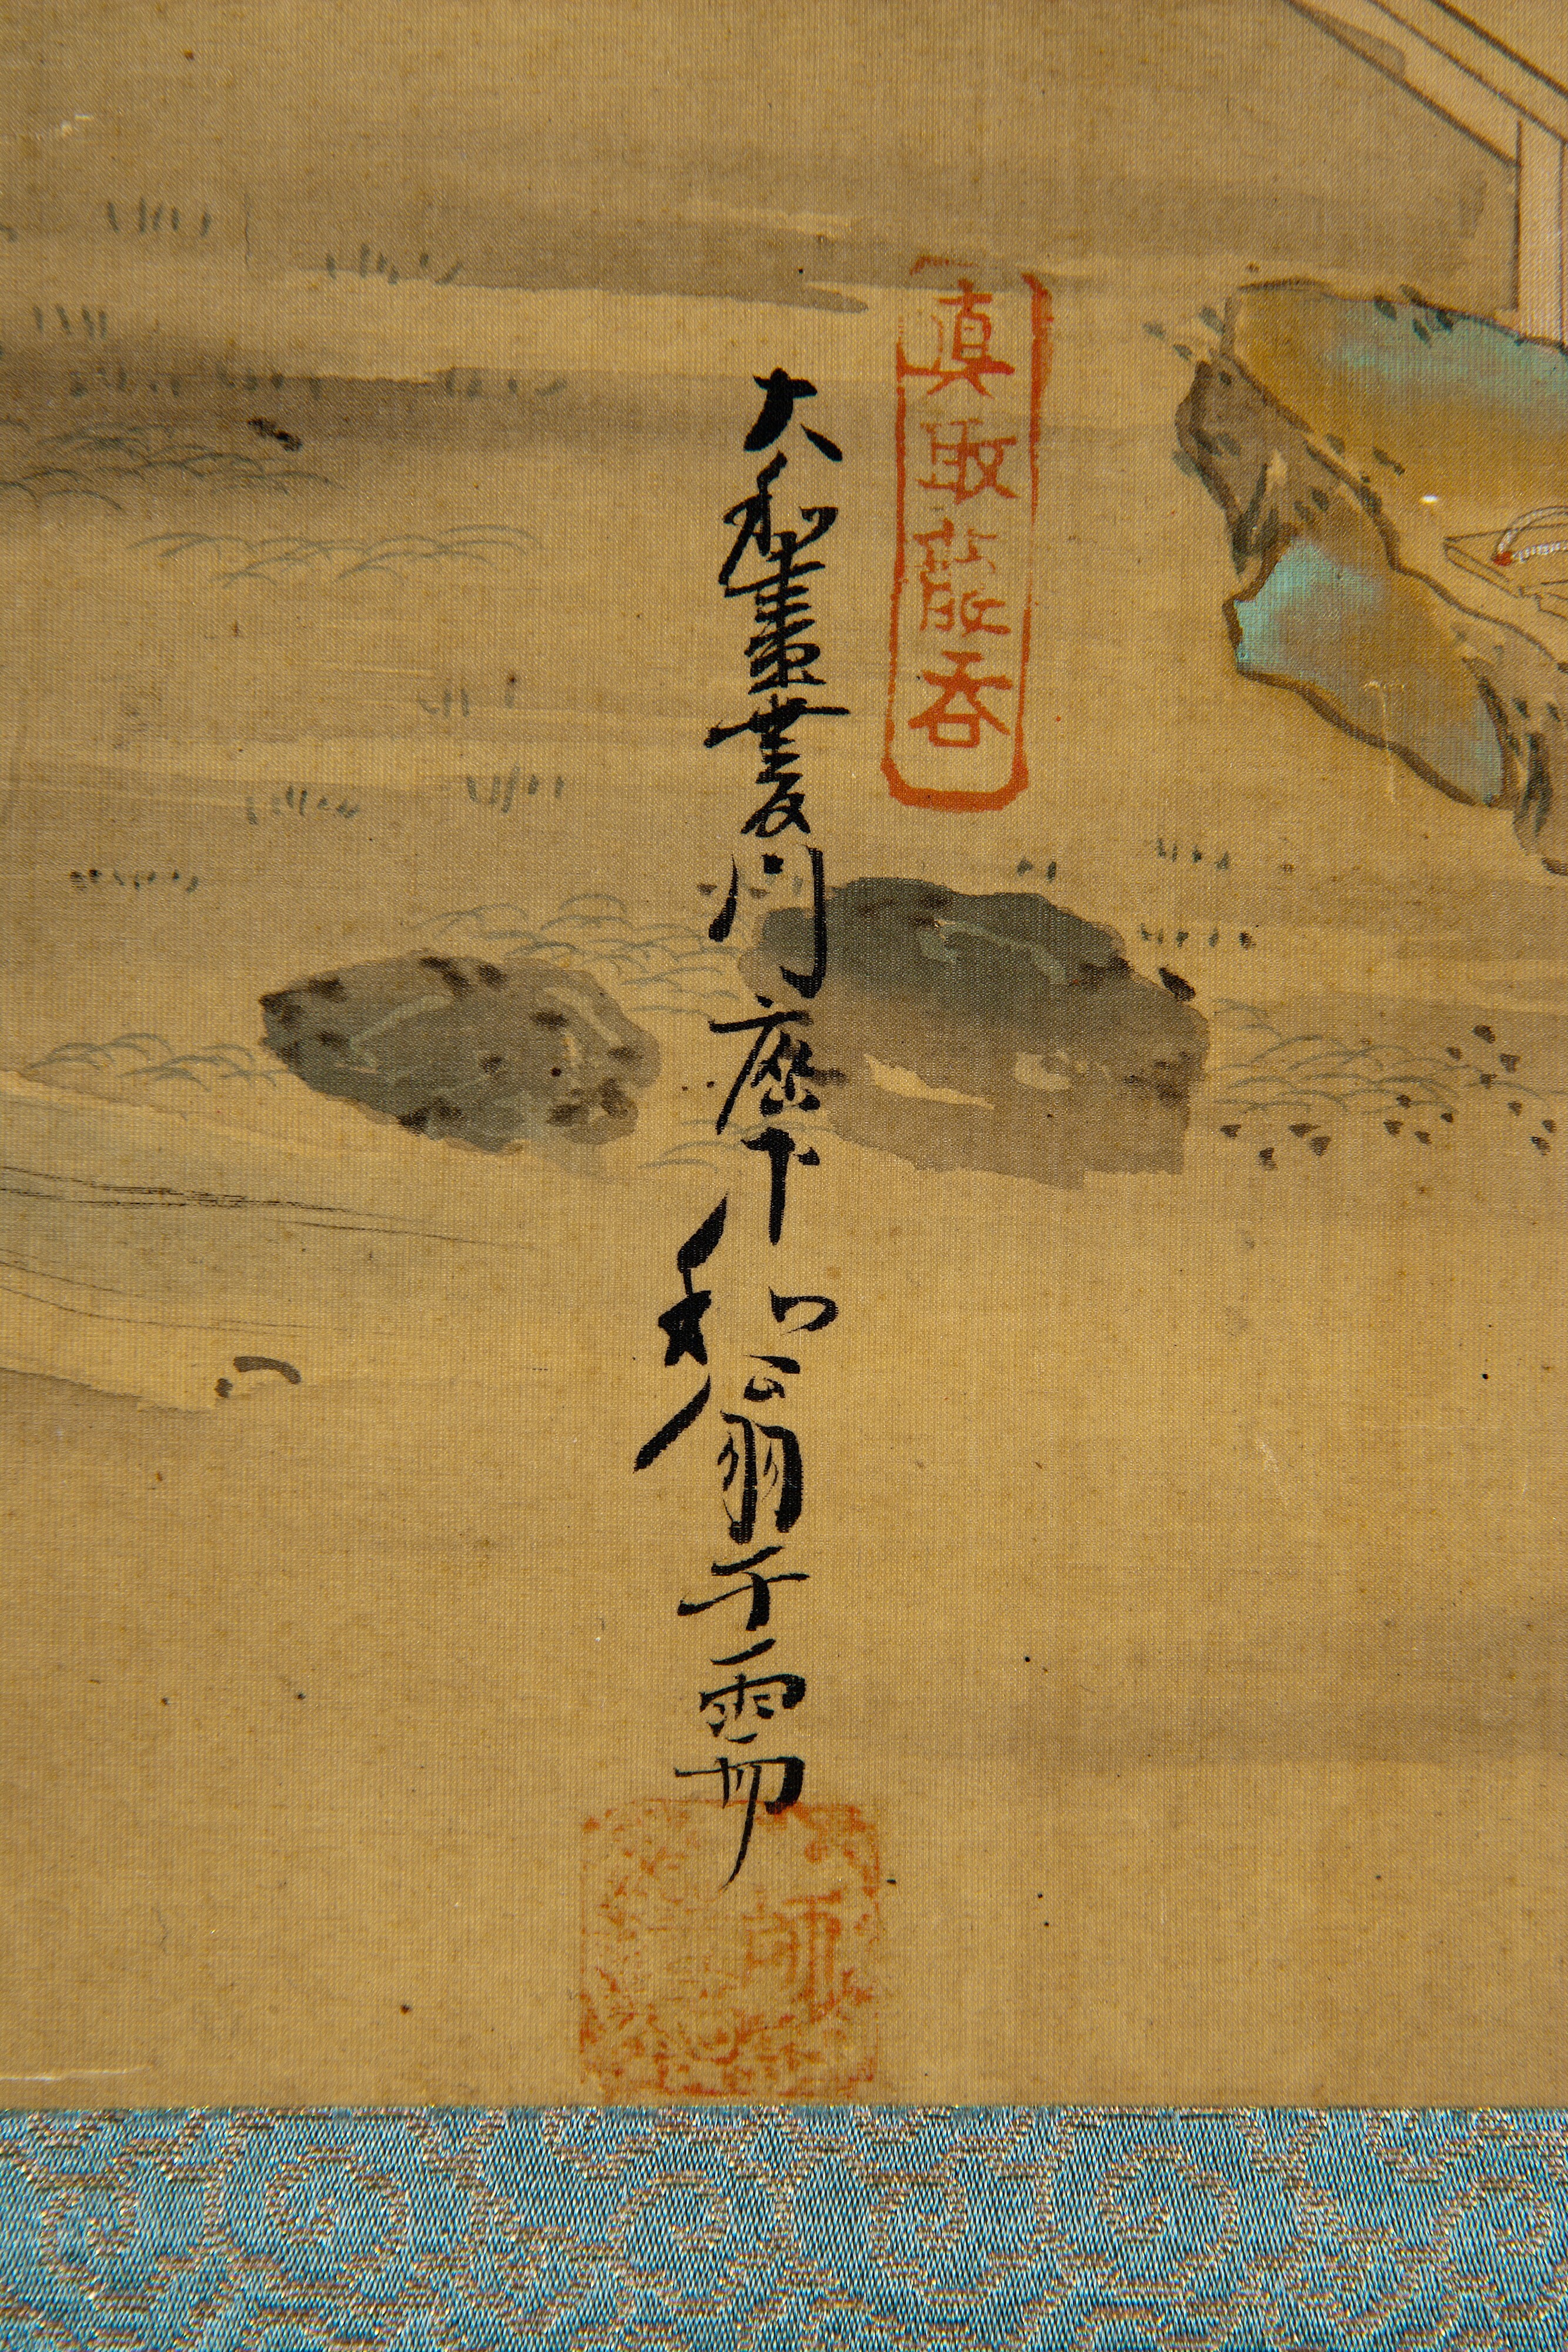
Signature of: hishikawa waō